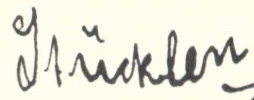
Signature of: daniel stücklen